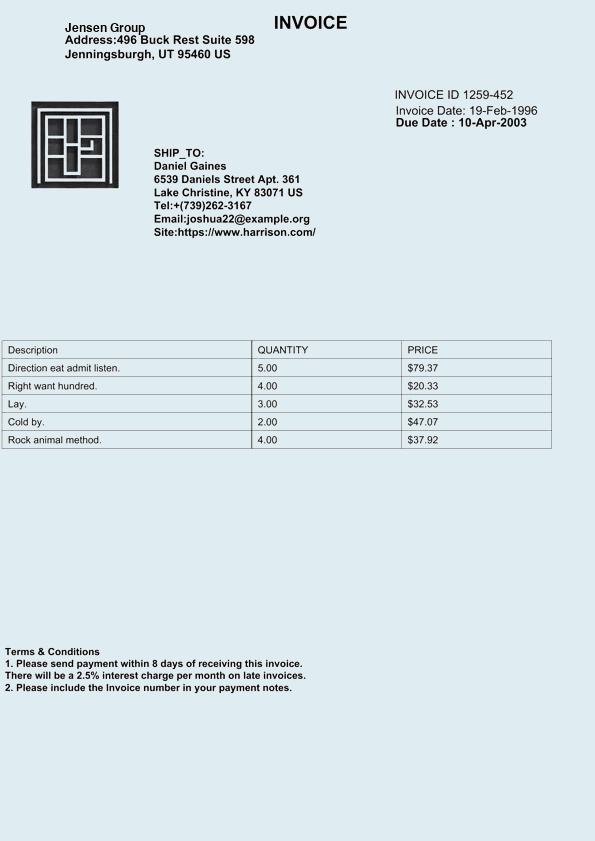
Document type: Invoice